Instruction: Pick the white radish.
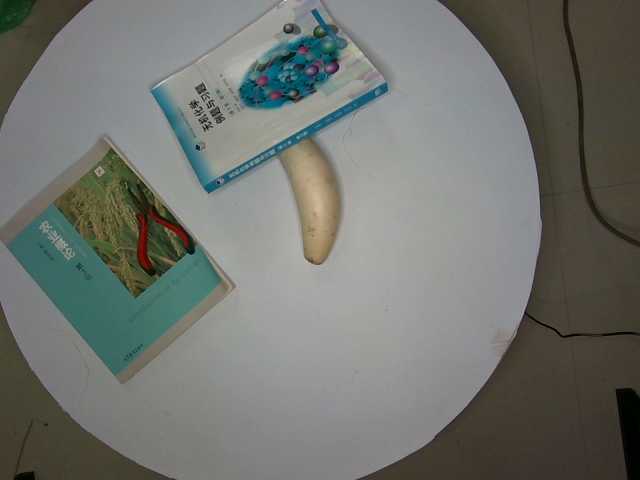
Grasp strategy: vertical